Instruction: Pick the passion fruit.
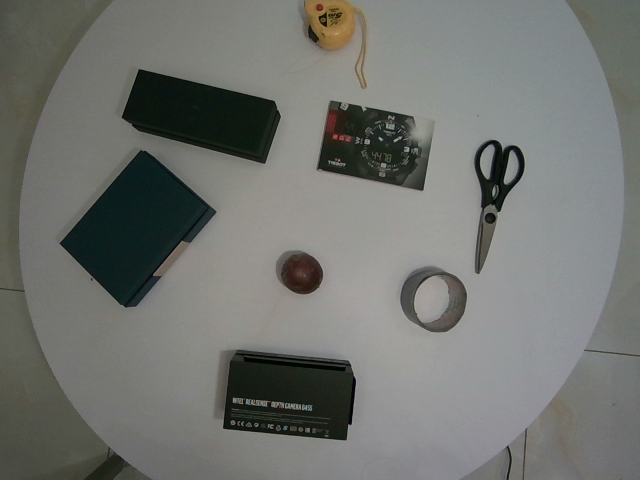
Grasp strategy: vertical